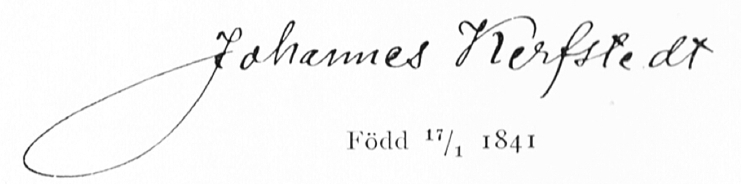
Signature of: johannes kerfstedt